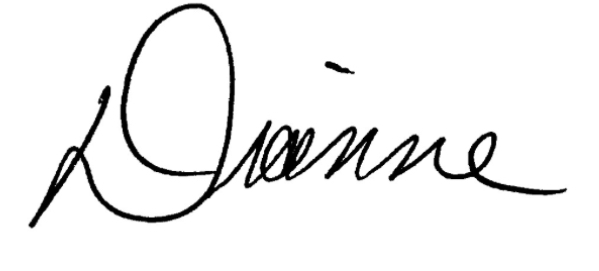
Signature of: dianne hesselbein